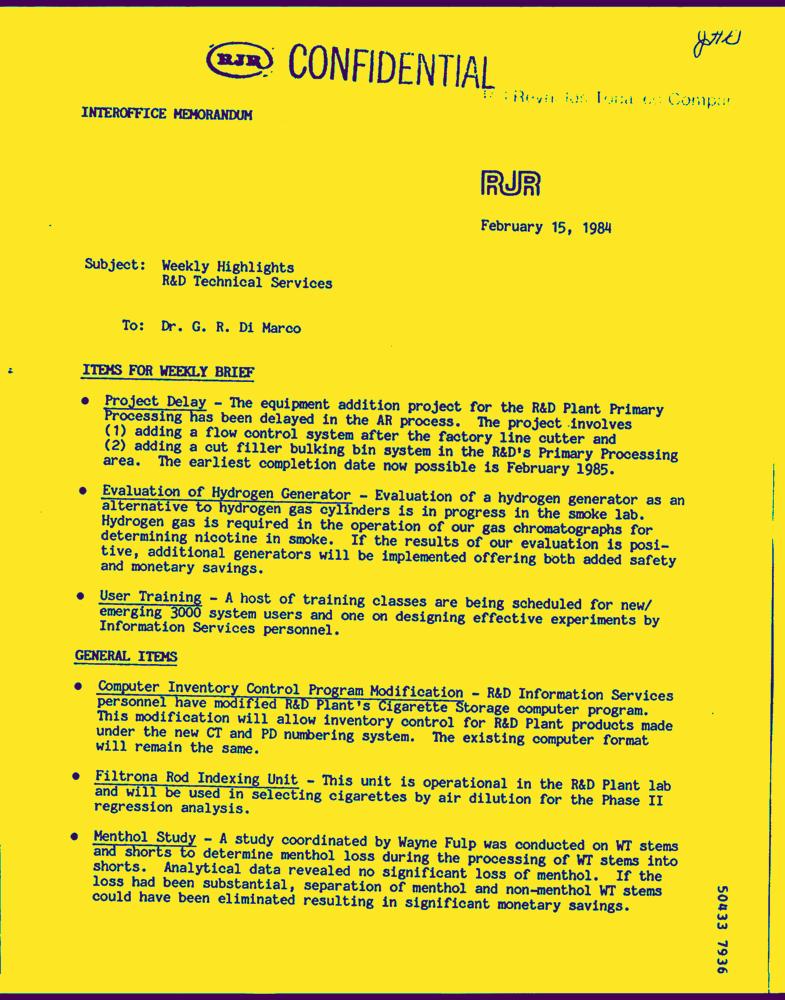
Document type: Letter-Doc